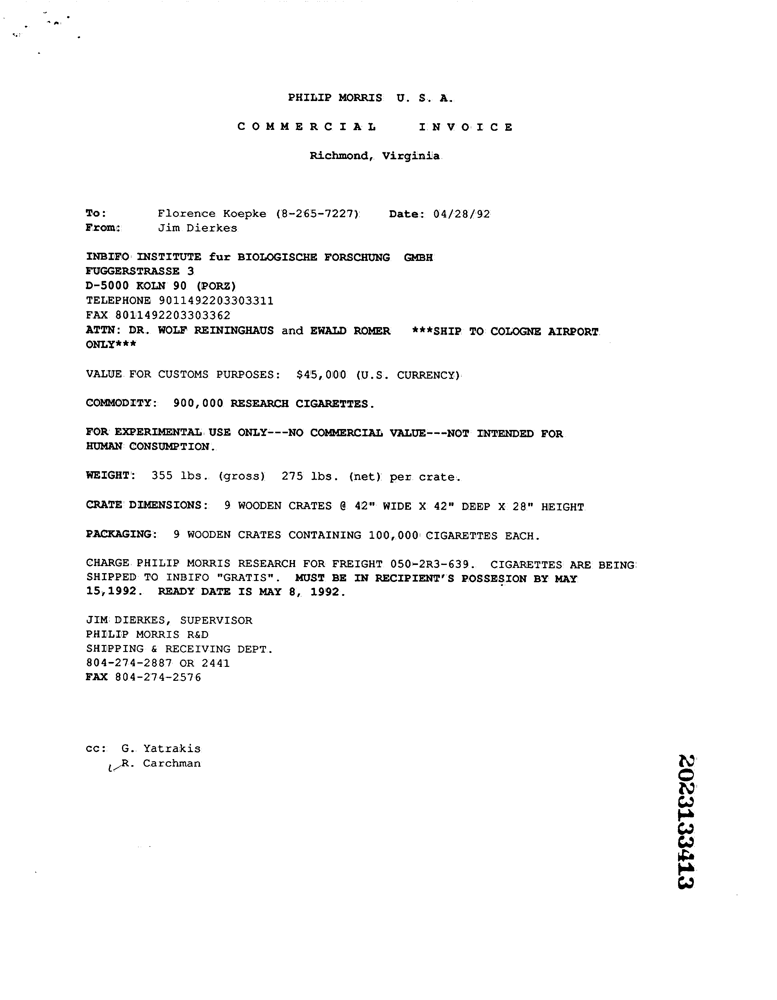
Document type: Invoice